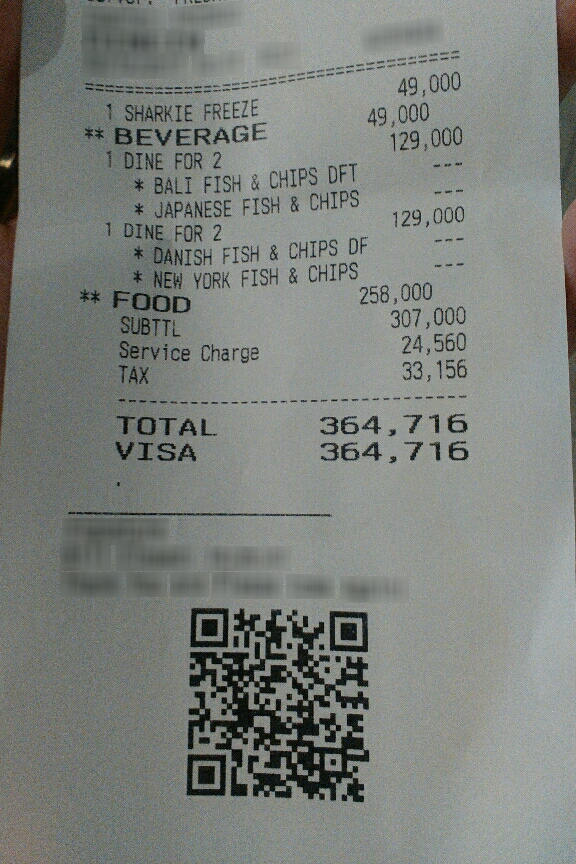
Number of items: 3
Subtotal: 307,000
Service charge: 24,560
Tax: 33,156
Other charges: 49,000 258,000
Total: 364,716
OCR text regions:
text: 1
text: SHARKIE
text: FREEZE
text: 49,000
text: 1
text: DINE
text: FOR
text: 2
text: 129,000
text: *
text: BALI
text: FISH
text: &
text: CHIPS
text: DFT
text: *
text: JAPANESE
text: FISH
text: &
text: CHIPS
text: 1
text: DINE
text: FOR
text: 2
text: 129,000
text: *
text: DANISH
text: FISH
text: &
text: CHIPS
text: DF
text: *
text: NEW
text: YORK
text: FISH
text: &
text: CHIPS
text: SUBTTL
text: 307,000
text: Service
text: Charge
text: 24,560
text: TAX
text: 33,156
text: 49,000
text: **
text: BEVERAGE
text: FOOD
text: 258,000
text: TOTAL
text: 364,716
text: VISA
text: 364,716